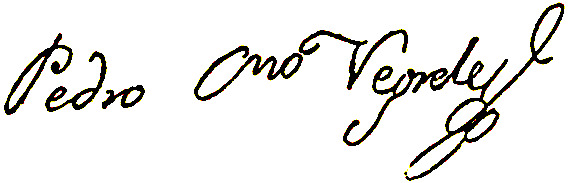
Signature of: pedro celestino negrete